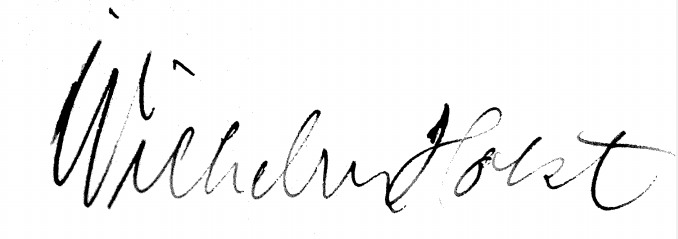
Signature of: wilhelm holst